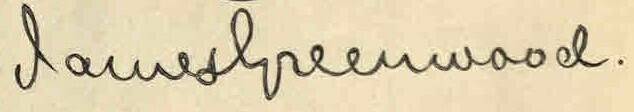
Signature of: james greenwood